Question: What type of tax is indicated in the document, personal property or real estate?
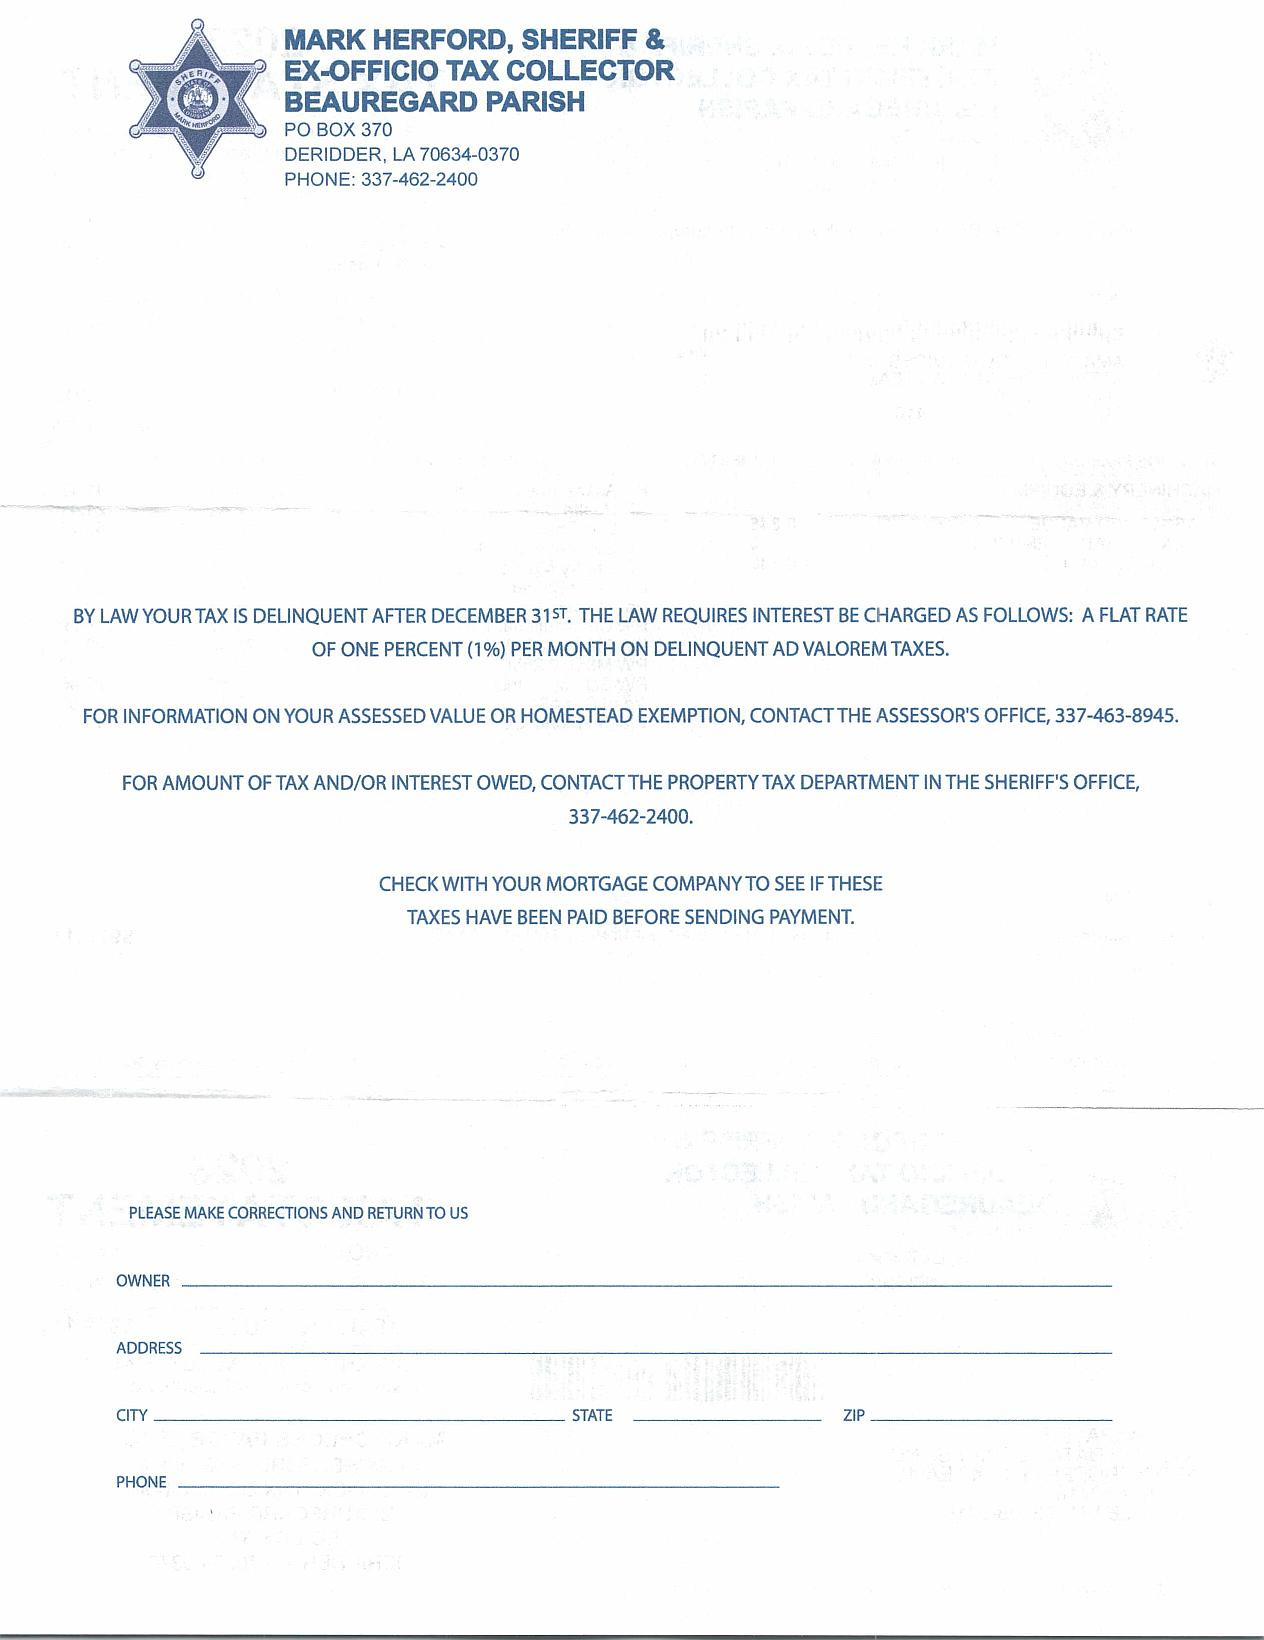
Answer: "Real Estate Tax"